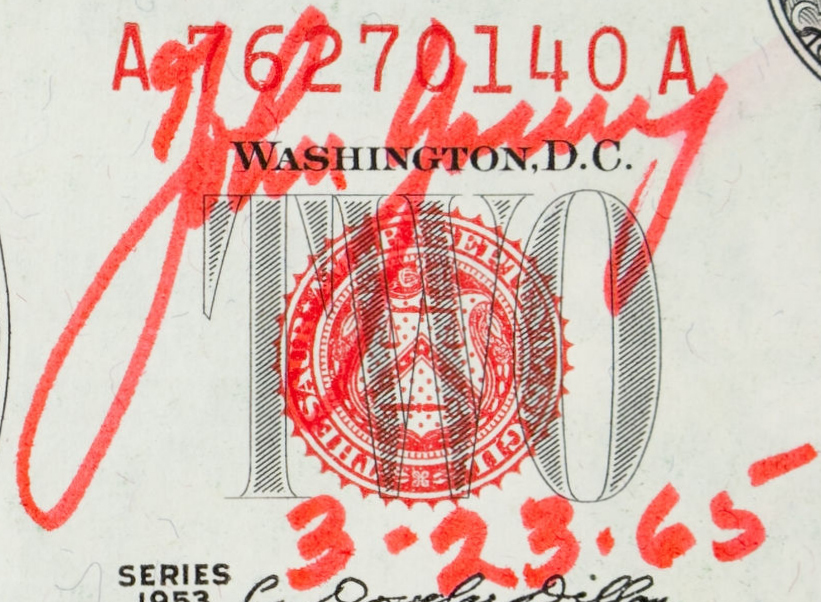
Signature of: john young